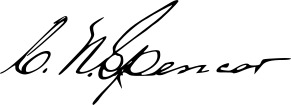
Signature of: charles nichols spencer